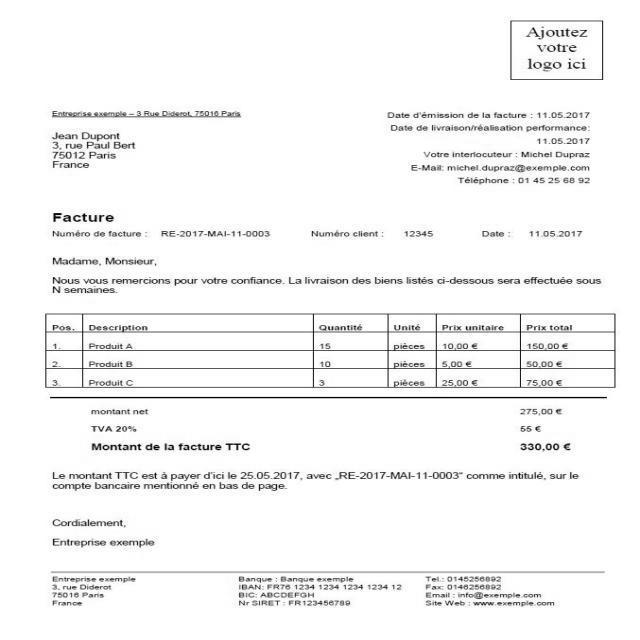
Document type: Invoice